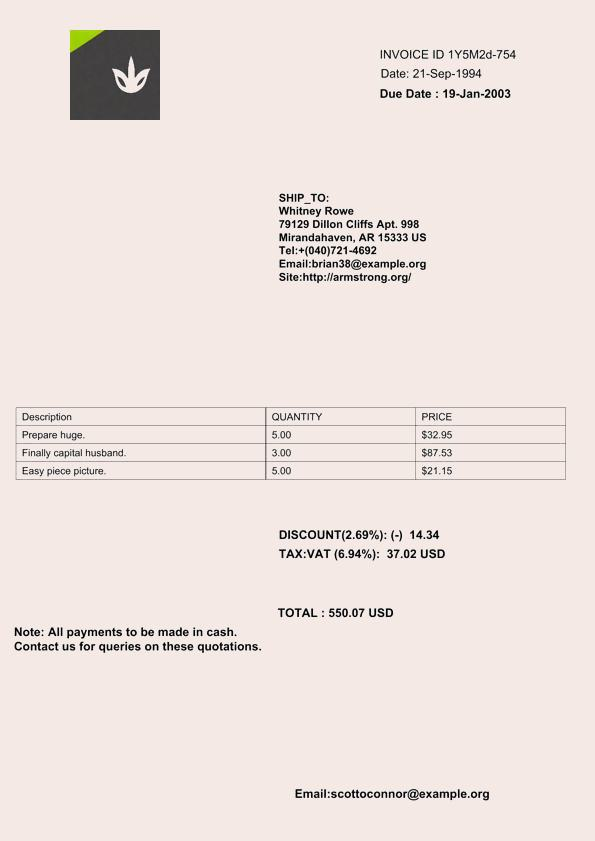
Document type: Invoice